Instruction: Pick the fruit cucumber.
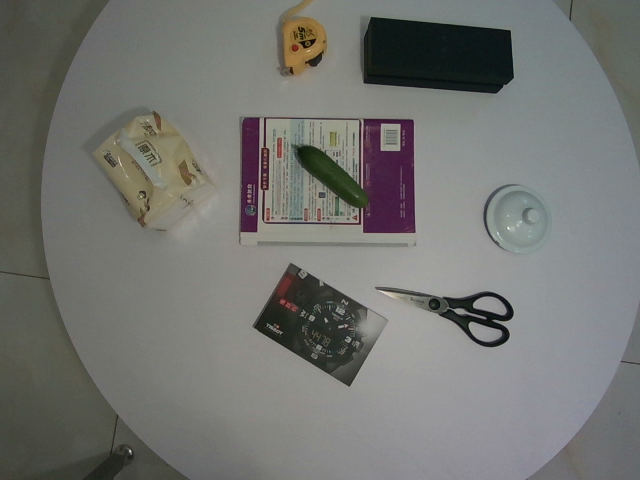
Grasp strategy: vertical